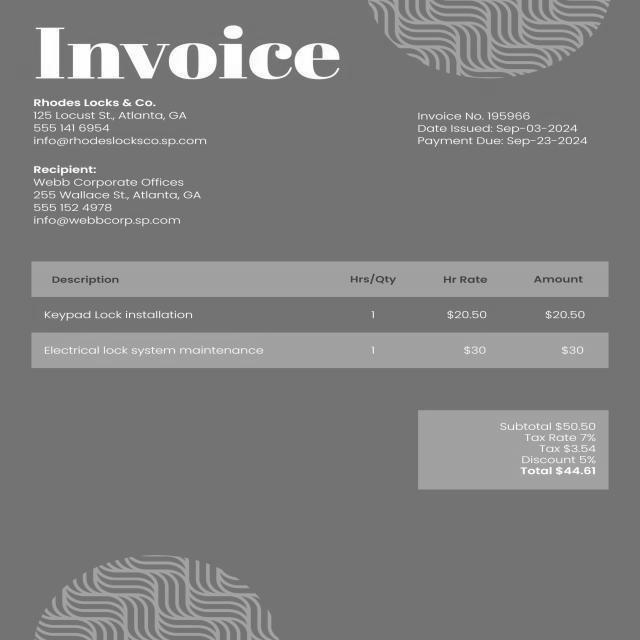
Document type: Invoice